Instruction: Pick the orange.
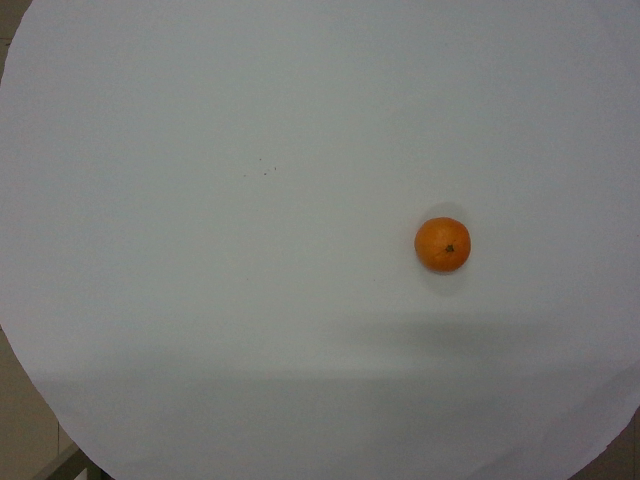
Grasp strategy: vertical